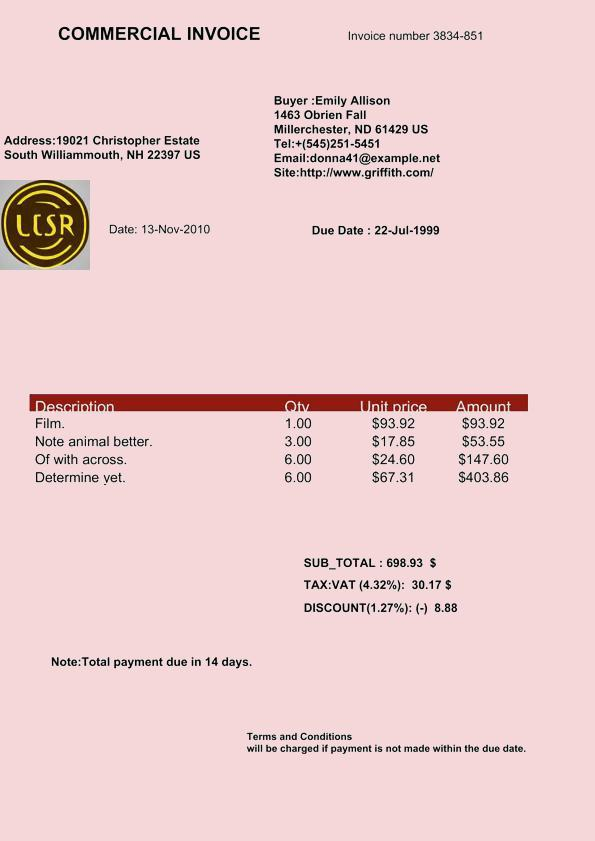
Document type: Invoice